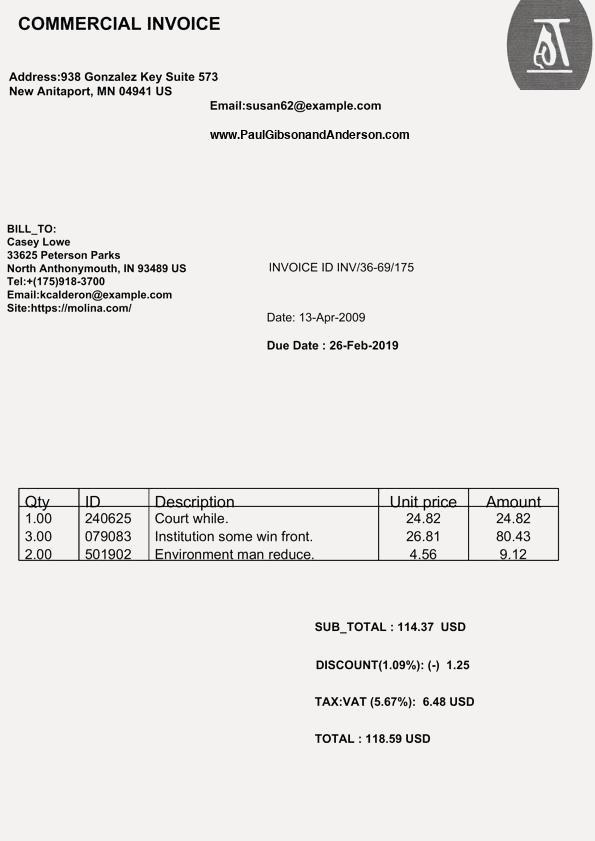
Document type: Invoice